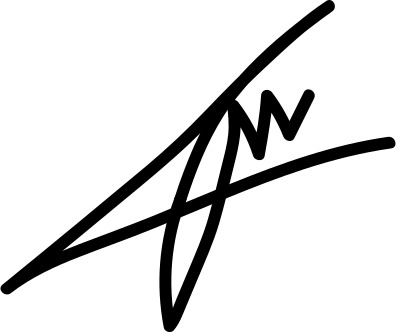
Signature of: yuval noah harari